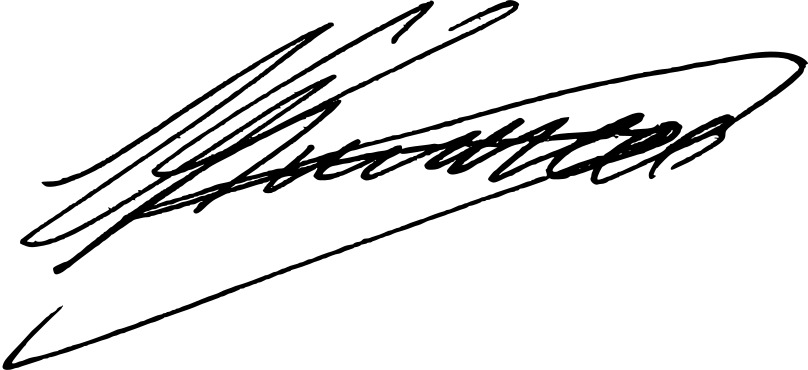
Signature of: gitanas nausėda